Question: What type of tax is indicated in the document, personal property or real estate?
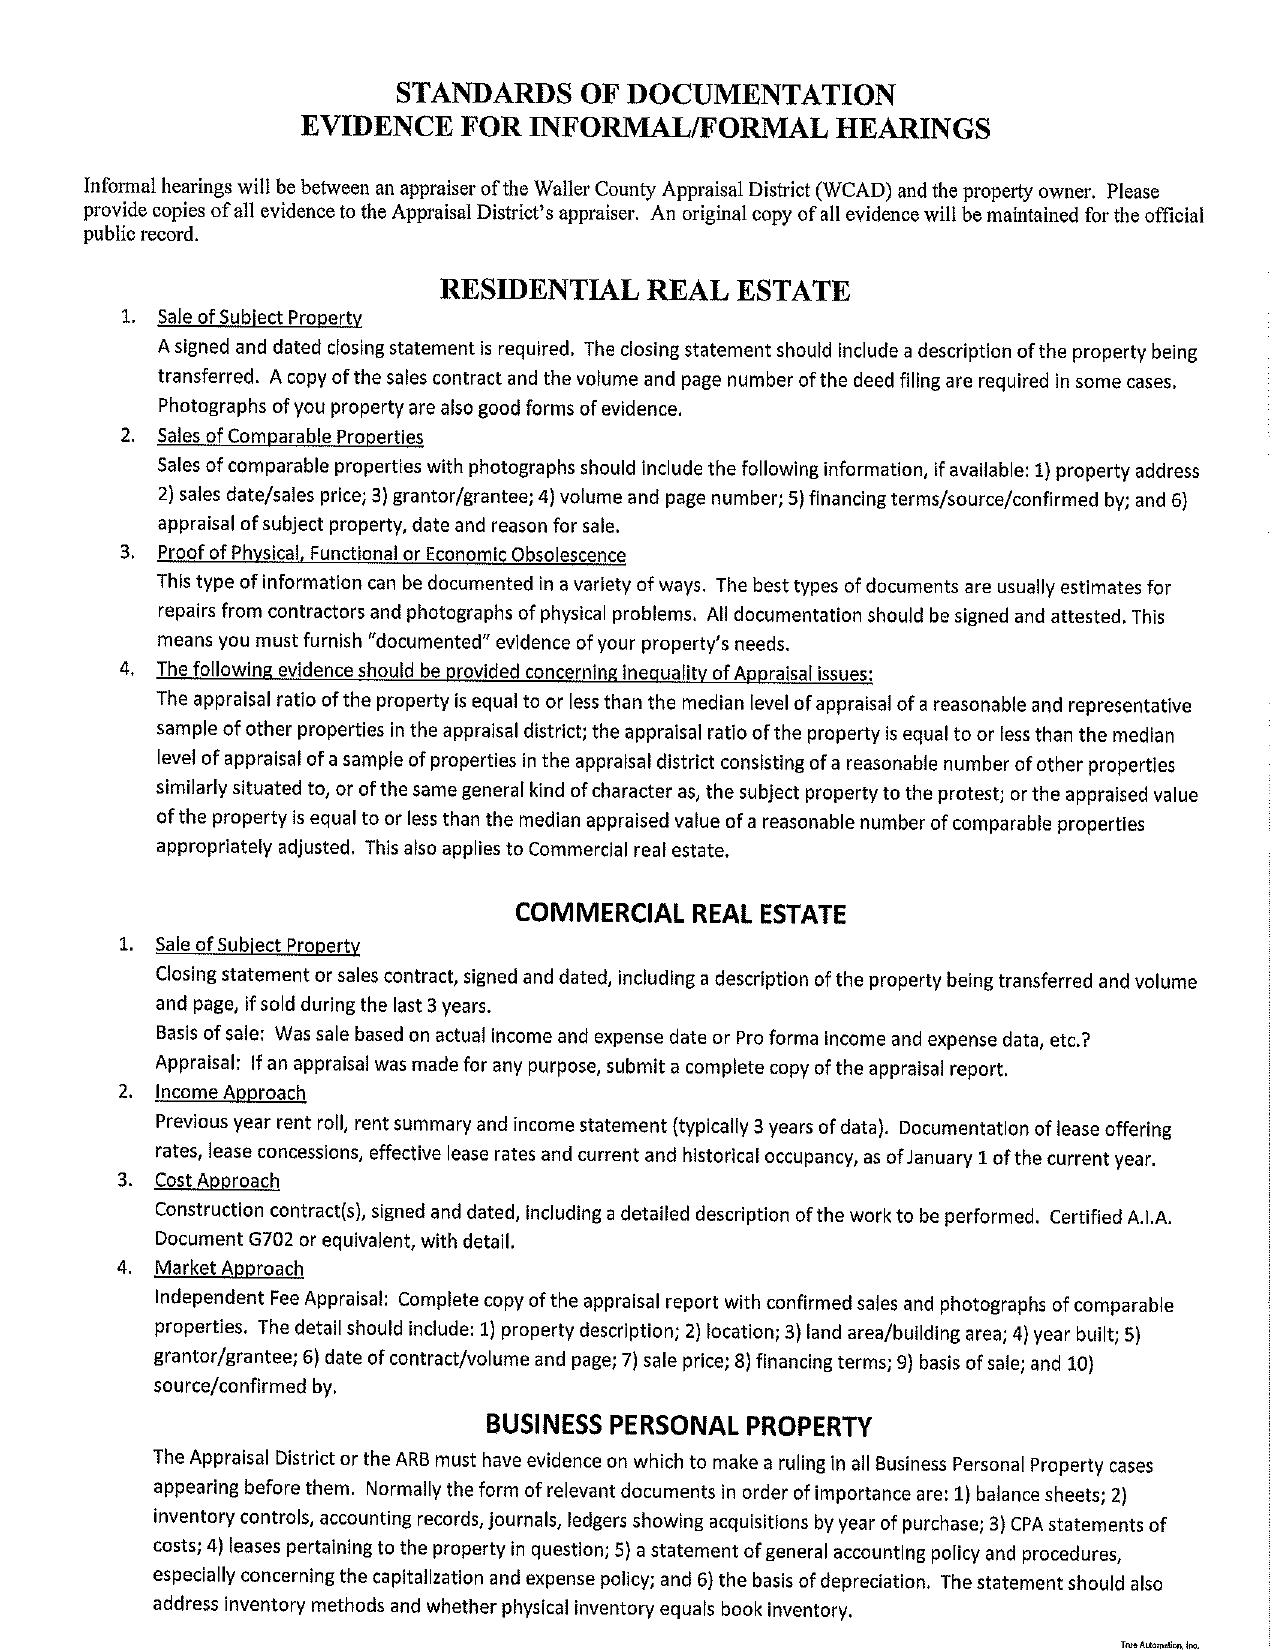
Answer: "RESIDENTIAL REAL ESTATE, COMMERCIAL REAL ESTATE, BUSINESS PERSONAL PROPERTY"